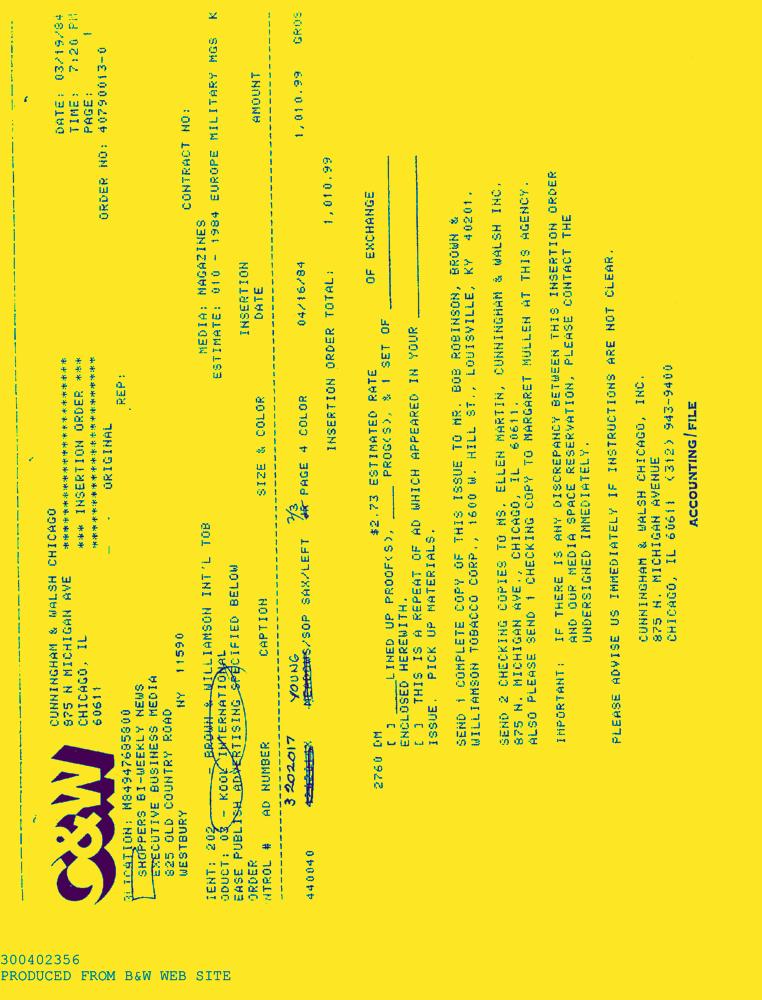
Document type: AD